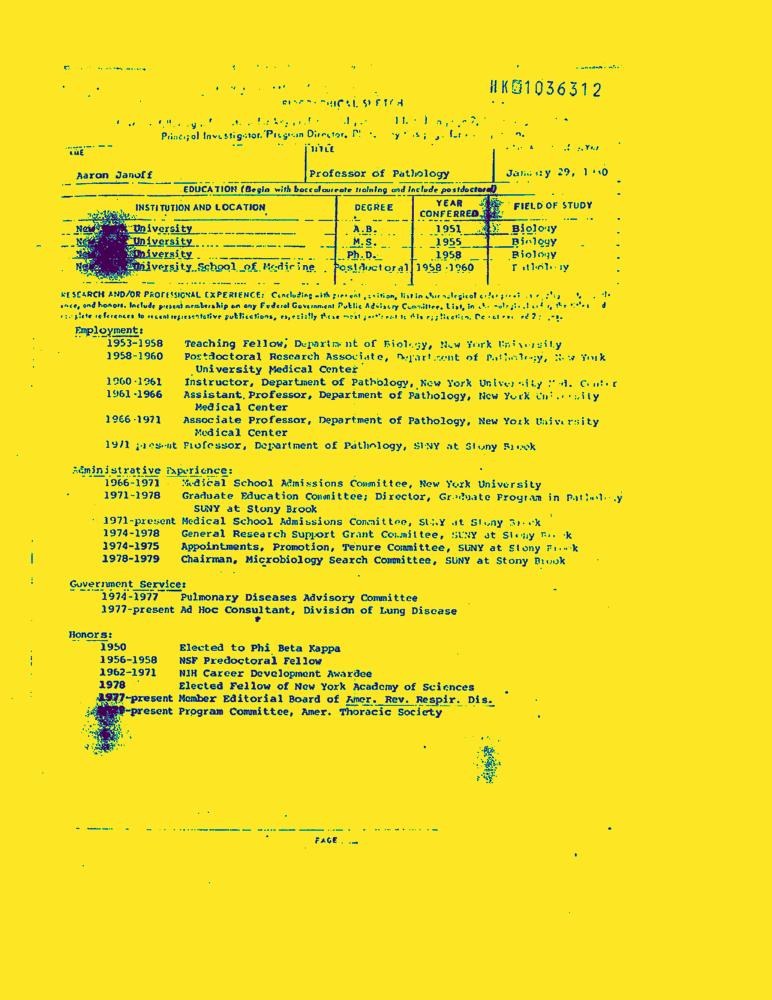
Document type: Resume-Doc